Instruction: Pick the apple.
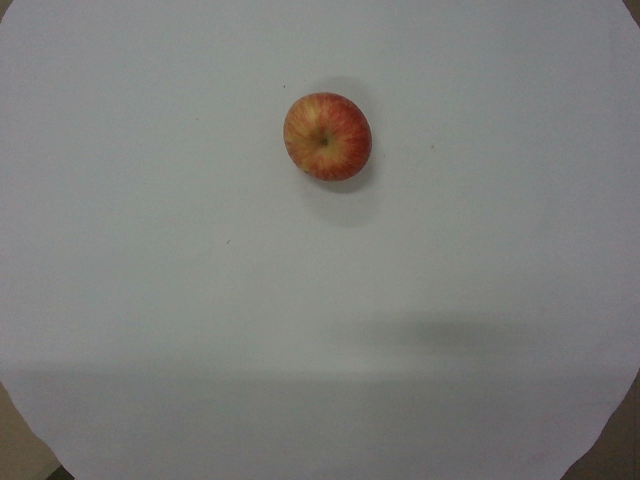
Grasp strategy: vertical